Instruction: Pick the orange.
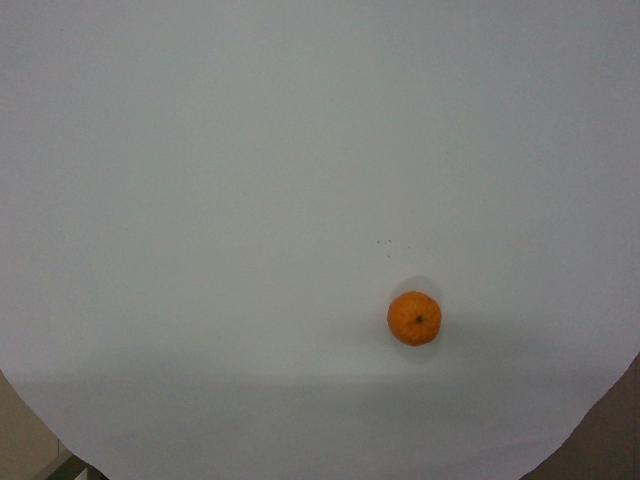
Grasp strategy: vertical